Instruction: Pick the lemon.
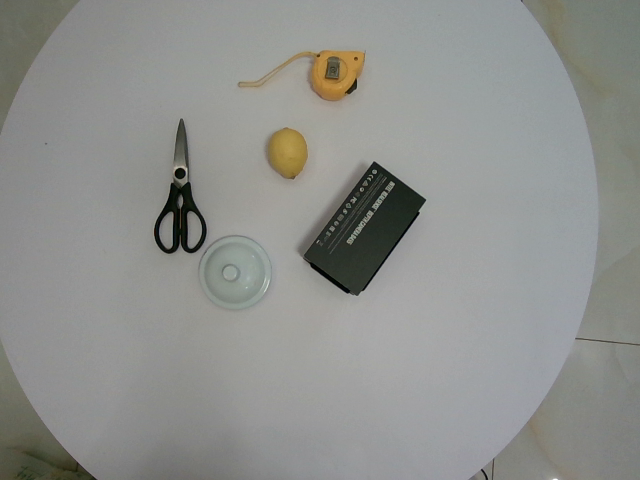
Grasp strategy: vertical